Question: What jurisdiction, city, or county is the document associated with?
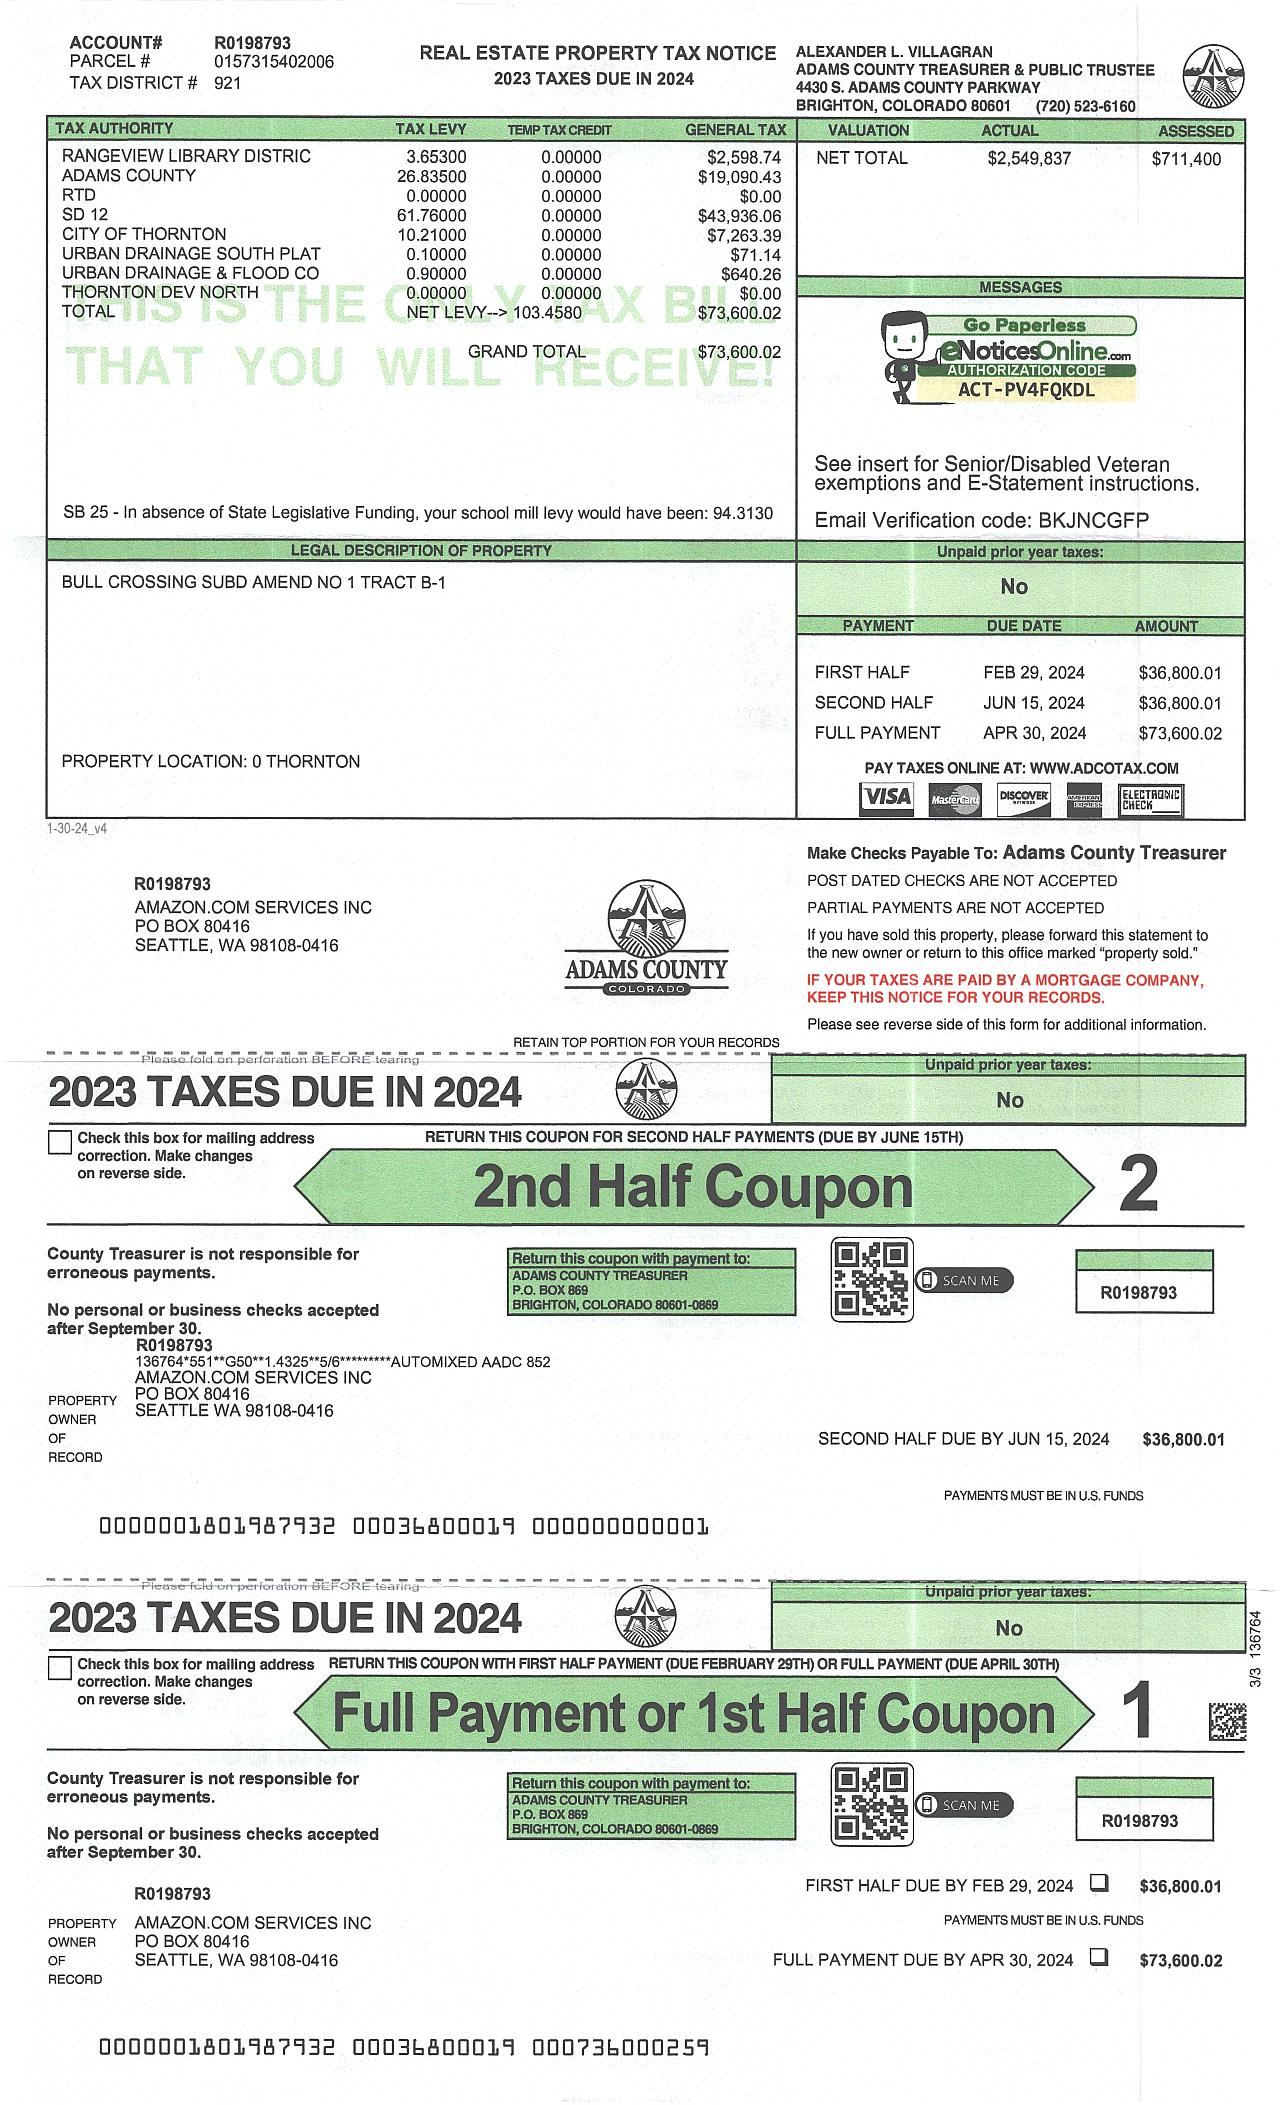
Answer: "Adams County"